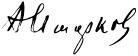
Signature of: anastas ishirkov